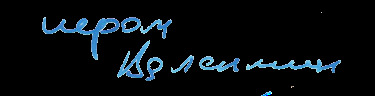
Signature of: q130719281